Question: How does the patient history play a role?
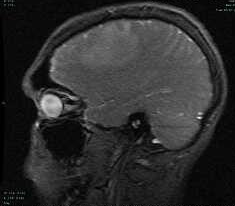
Answer: The patient's history of 21 y.o. man with a new onset seizure and severe headaches. is key in understanding the case.